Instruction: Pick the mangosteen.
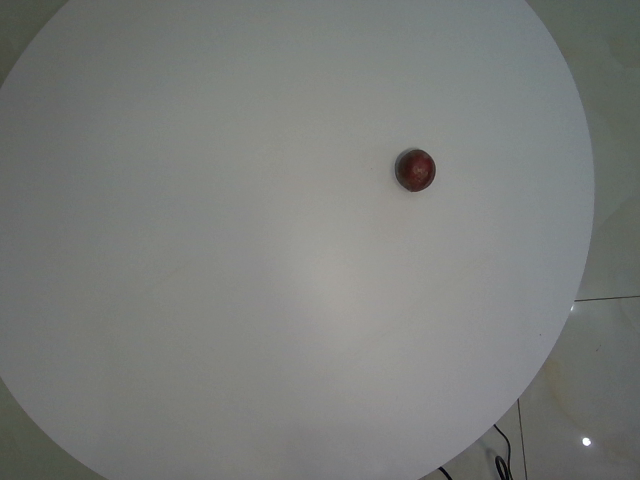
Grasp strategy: vertical